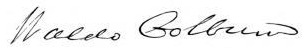
Signature of: waldo colburn